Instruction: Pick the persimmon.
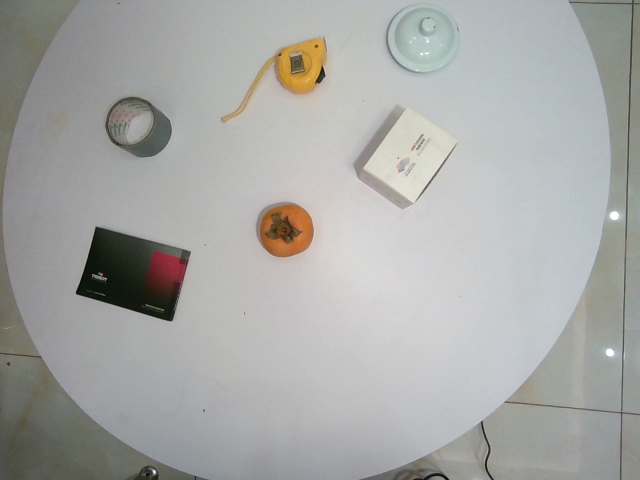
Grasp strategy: vertical